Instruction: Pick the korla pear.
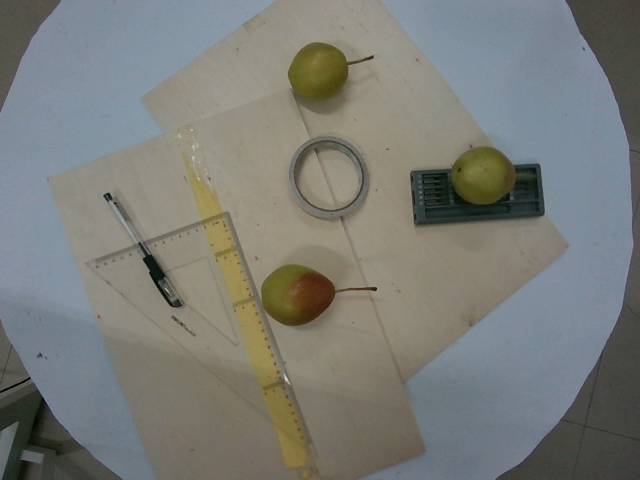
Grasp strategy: vertical